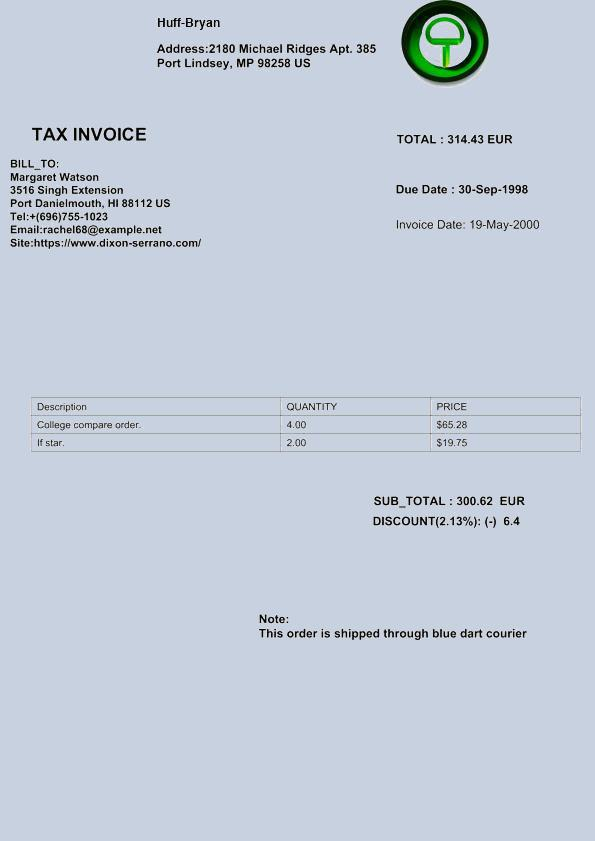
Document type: Invoice